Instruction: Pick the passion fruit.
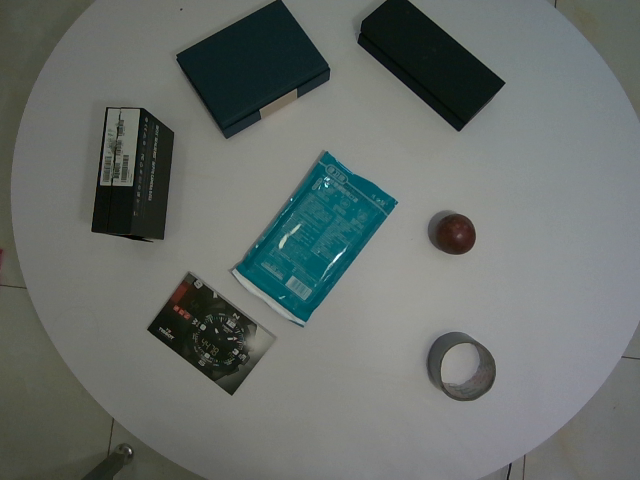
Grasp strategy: vertical